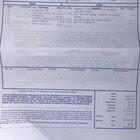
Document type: Invoice